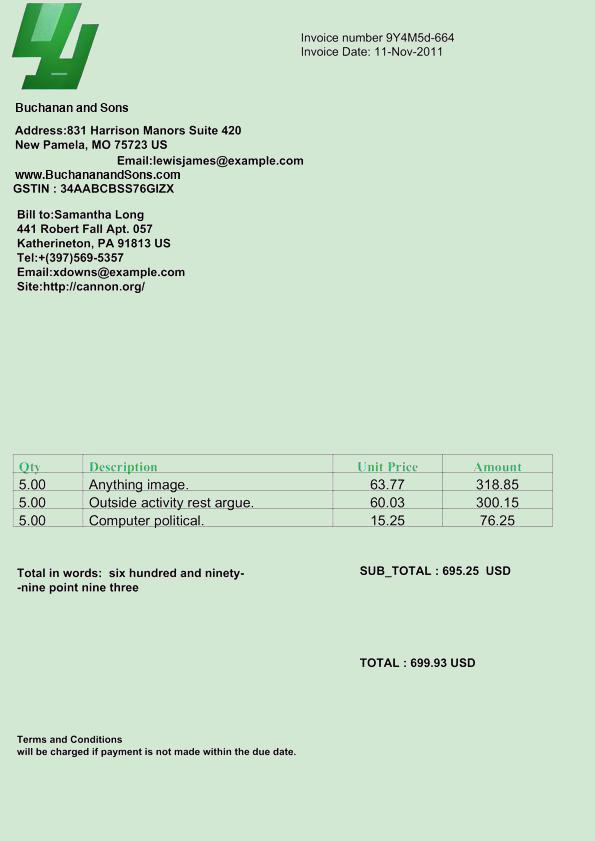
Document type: Invoice